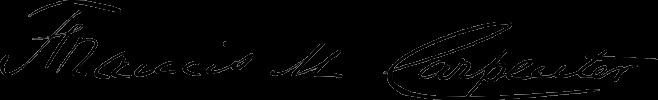
Signature of: francis m carpenter